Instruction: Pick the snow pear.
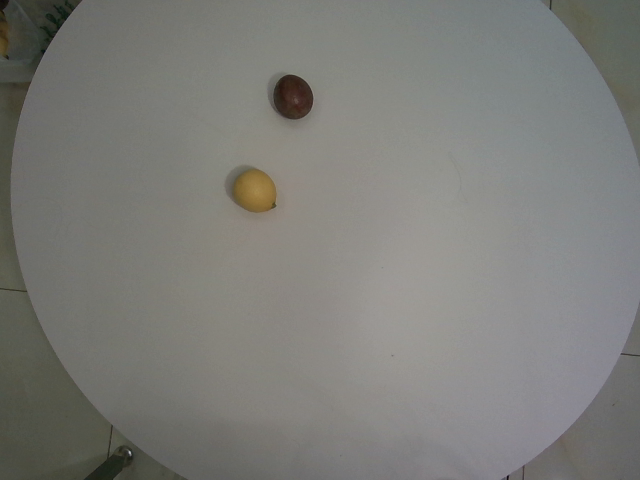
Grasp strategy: vertical